Question: What is the name of the tenant mentioned in the document?
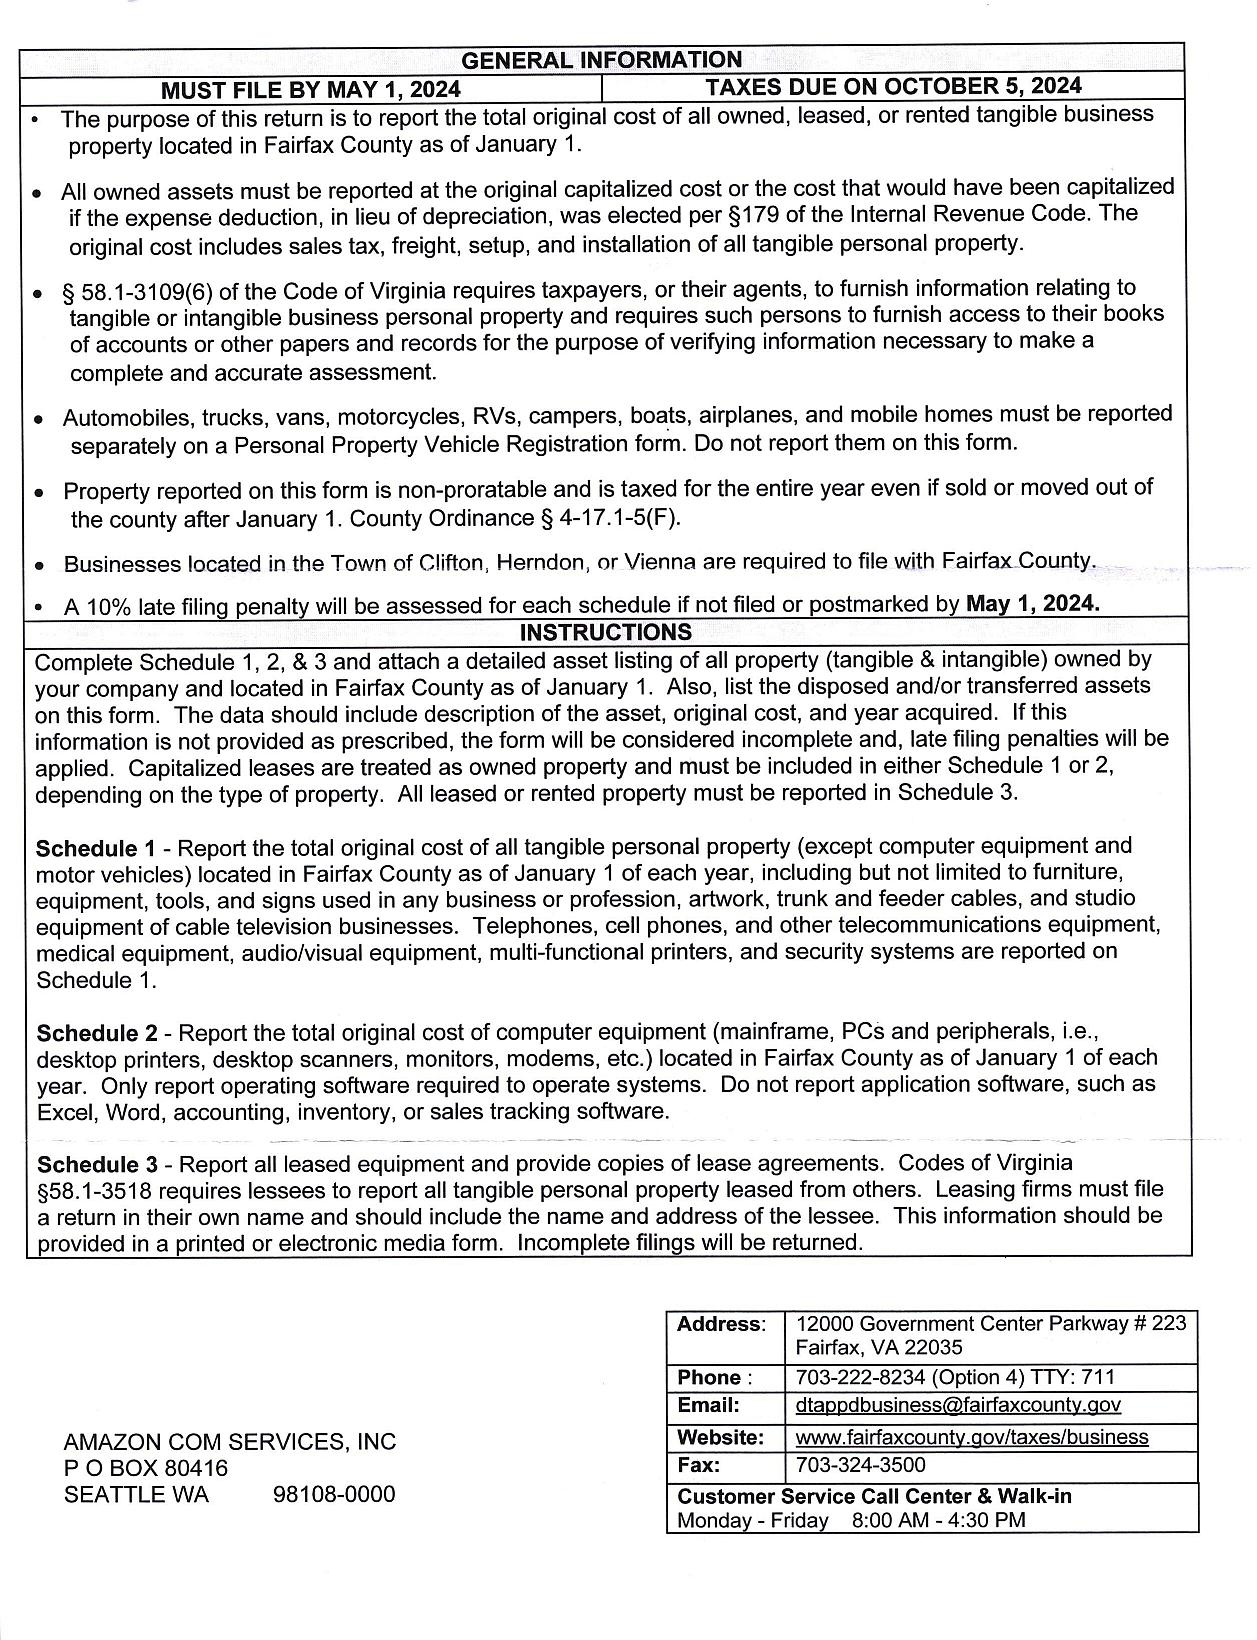
Answer: "AMAZON COM SERVICES, INC"